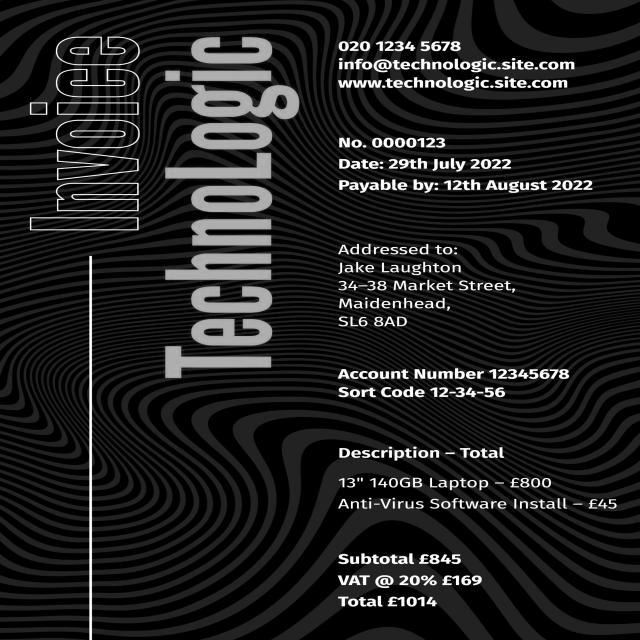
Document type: Invoice